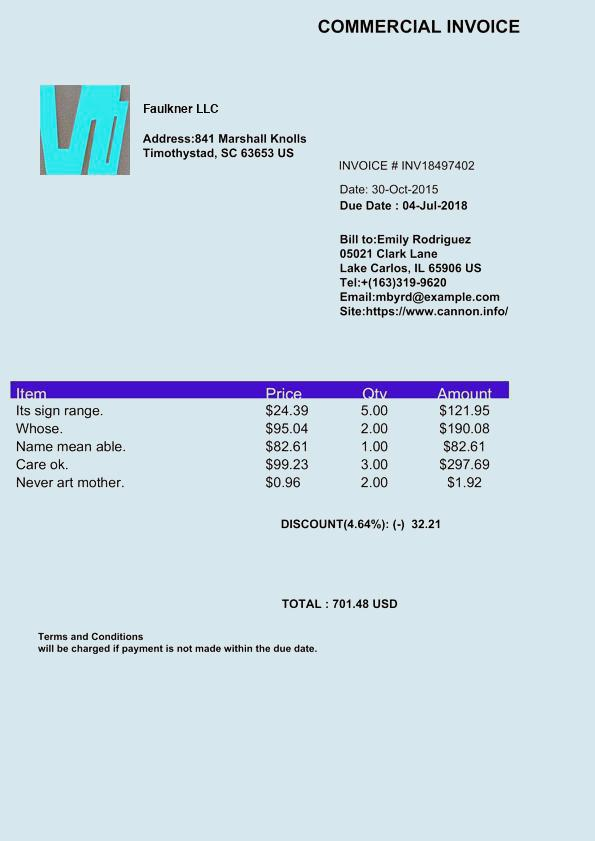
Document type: Invoice